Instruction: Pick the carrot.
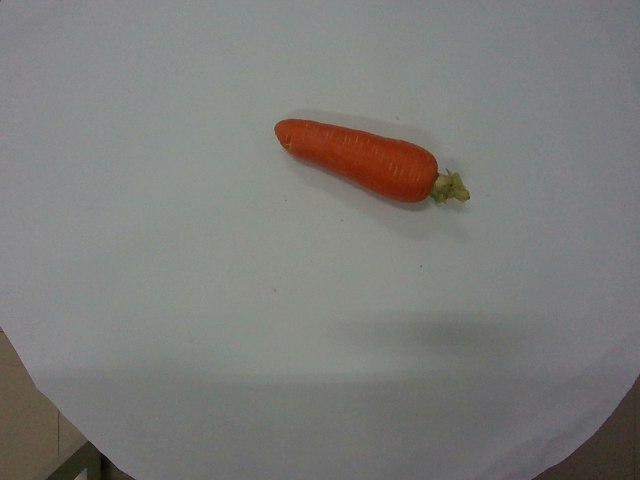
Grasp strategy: vertical